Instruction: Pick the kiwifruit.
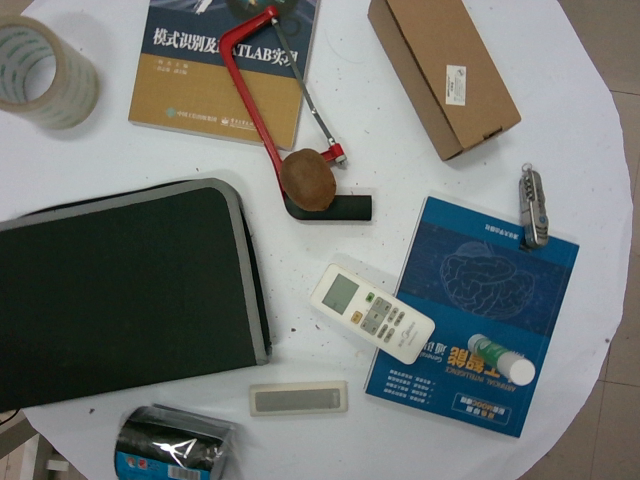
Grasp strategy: vertical